Extract the amount written in words, the amount in digits, the name of the payee, the date on the cheque, and the bank's name from the image.
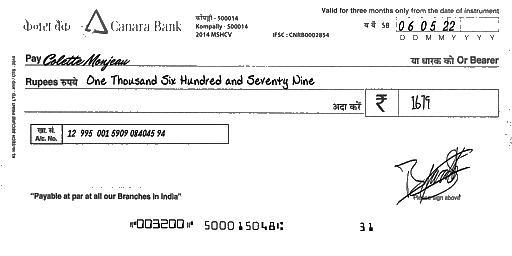
amt_in_words: One Thousand Six Hundred and Seventy Nine
amt_in_figures: 1679
payee_name: Colette Monjeau
bank_name: Canara Bank
cheque_date: 06/05/22